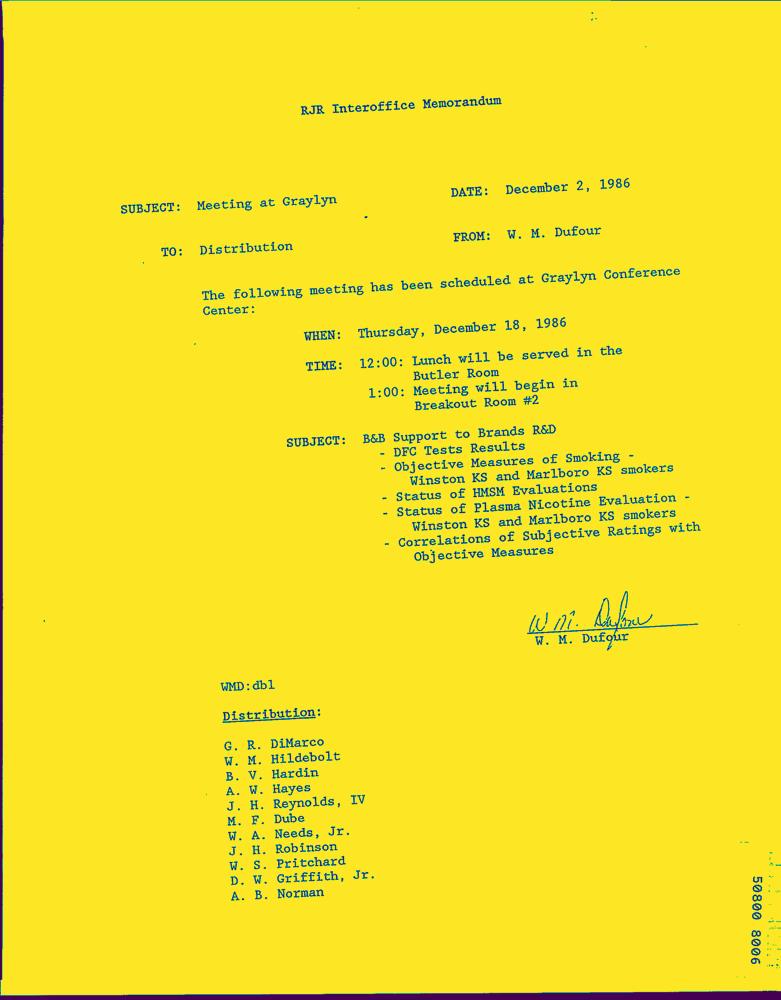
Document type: Letter-Doc